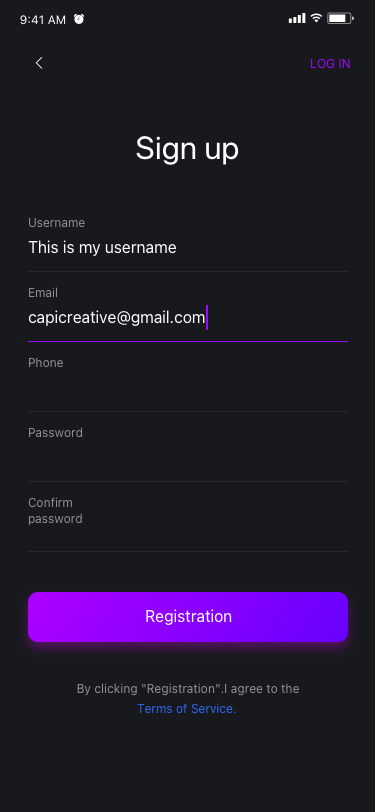
Text in this UI design:
UI Text/Heading/H4/Hightlight
LOG IN
Sign up
capicreative@gmail.com
Email
capicreative@gmail.com
Phone
This is my username
Username
Password
Confirm password
Registration
By clicking "Registration".I agree to the
Terms of Service.
9:41 AM